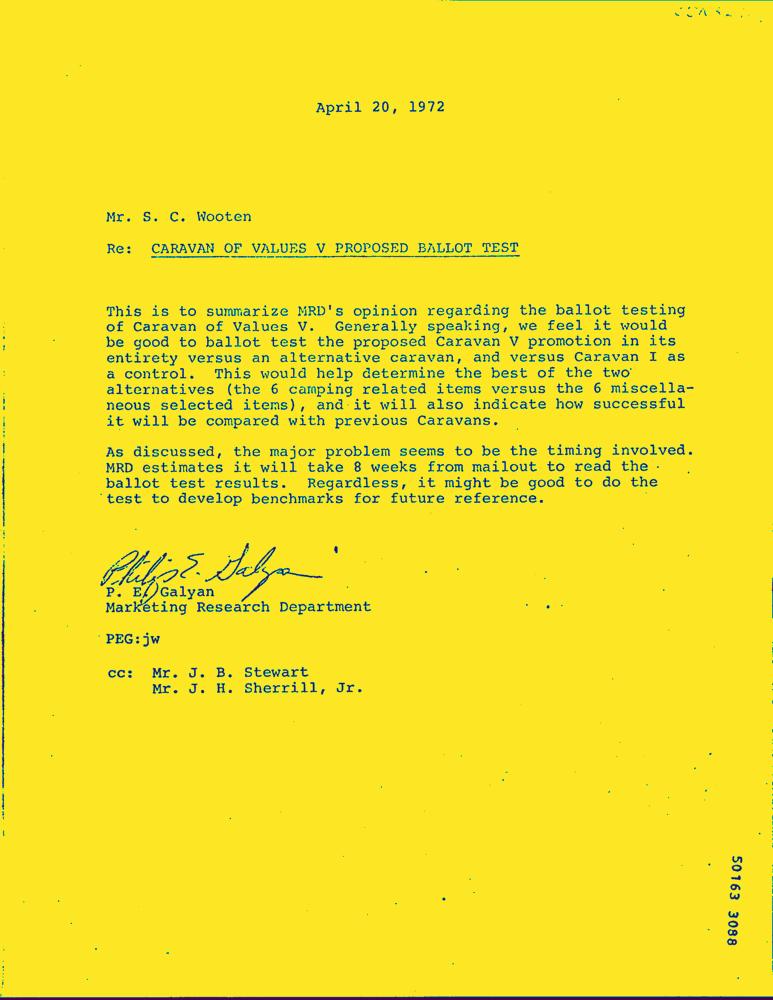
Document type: Letter-Doc